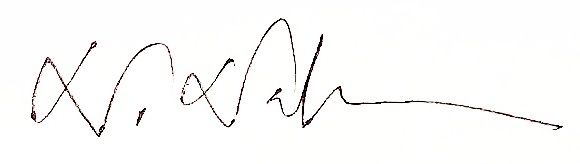
Signature of: nawsheen nahreen mou